Retrieve the amount in words, amount in figures, name of the payee, date on the cheque, and the bank name from the image.
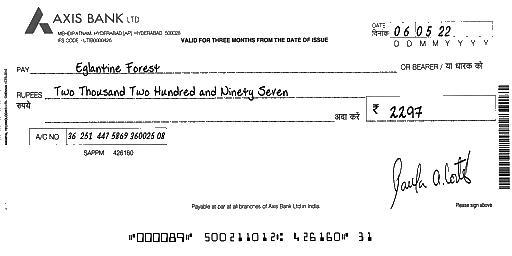
amt_in_words: Two Thousand Two Hundred and Ninety Seven
amt_in_figures: 2297
payee_name: Eglantine Forest
bank_name: AXIS BANK
cheque_date: 06/05/22